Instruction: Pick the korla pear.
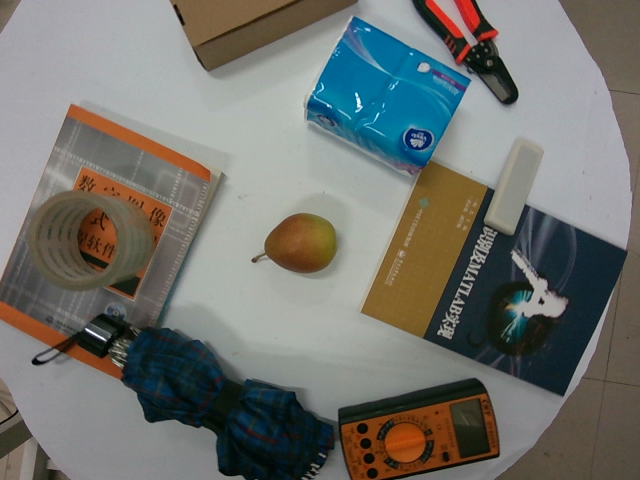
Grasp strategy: vertical